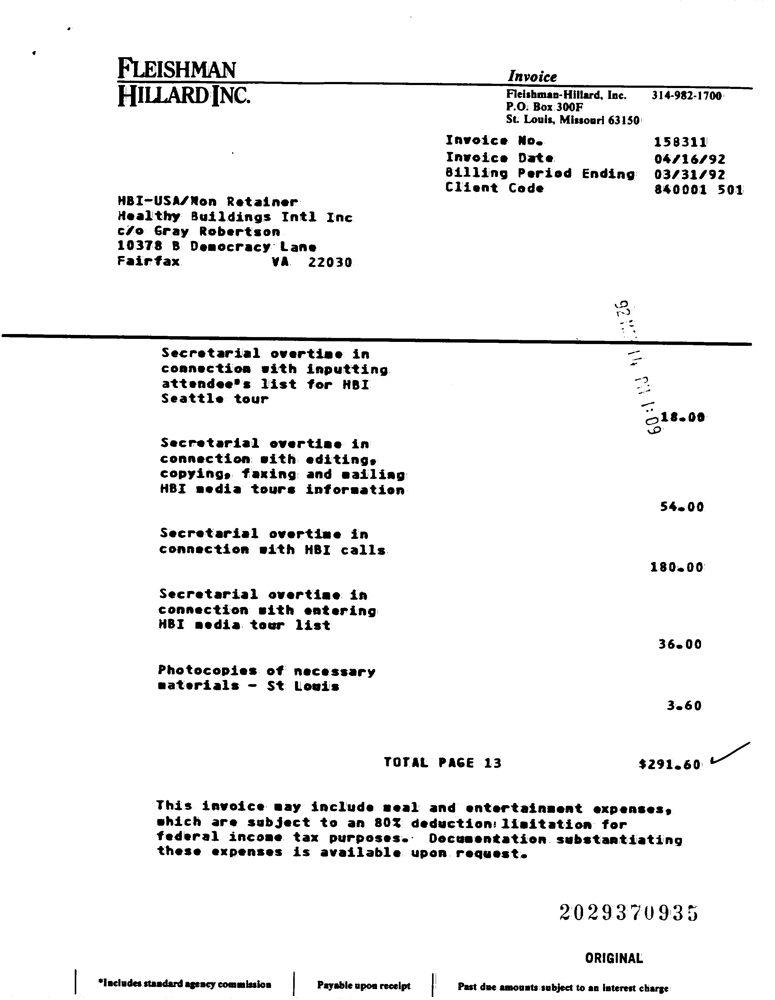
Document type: Invoice